Identify and extract the amount in words, amount in numbers, payee name, cheque date, and bank name from the image.
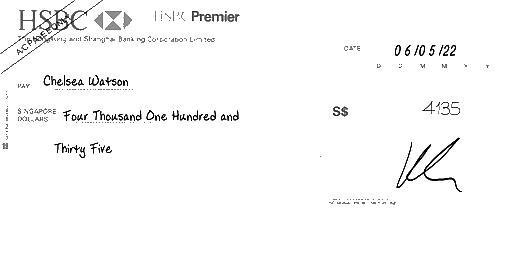
amt_in_words: Four Thousand One Hundred and Thirty Five
amt_in_figures: 4135
payee_name: Chelsea Watson
bank_name: HSBC
cheque_date: 06/05/22